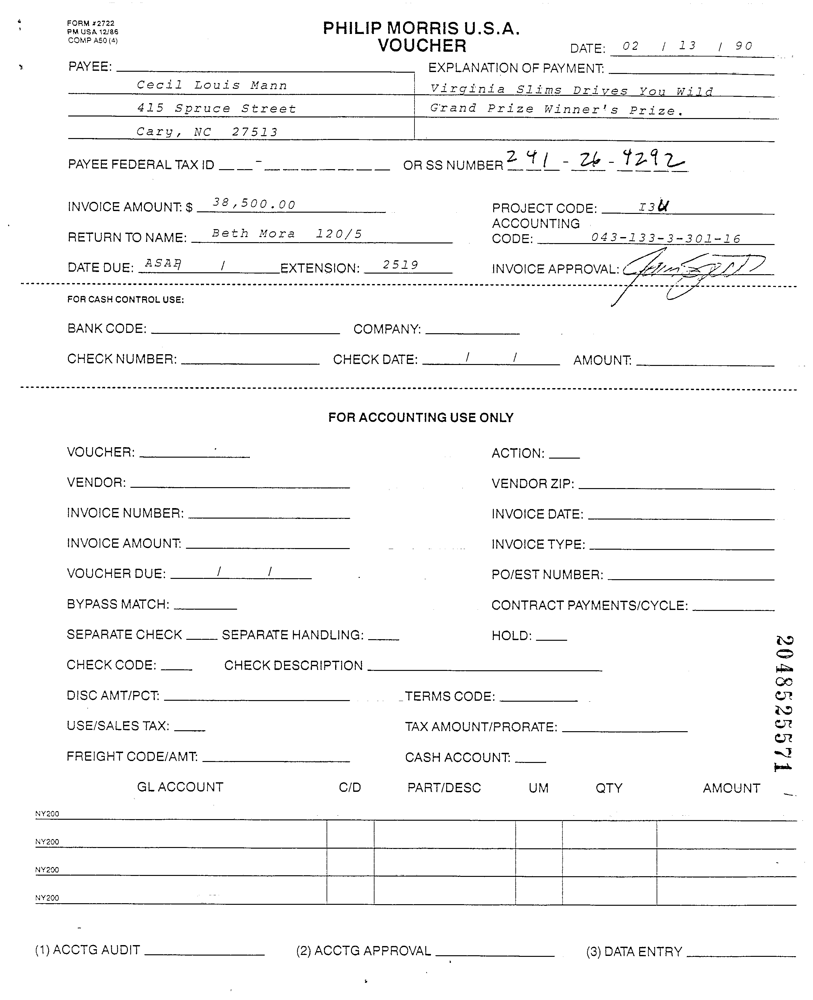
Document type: Invoice